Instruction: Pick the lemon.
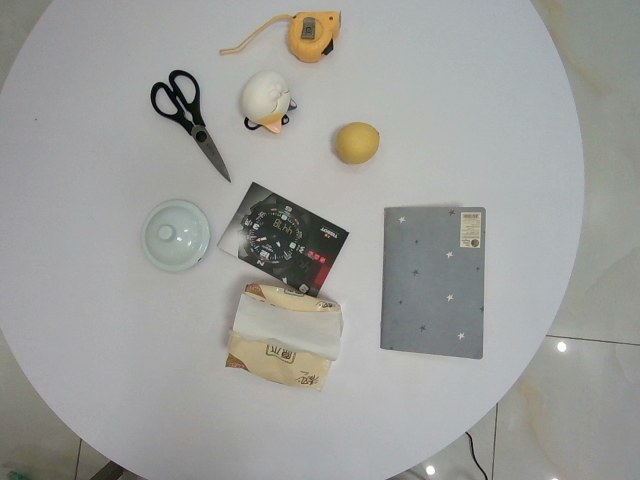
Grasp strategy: vertical